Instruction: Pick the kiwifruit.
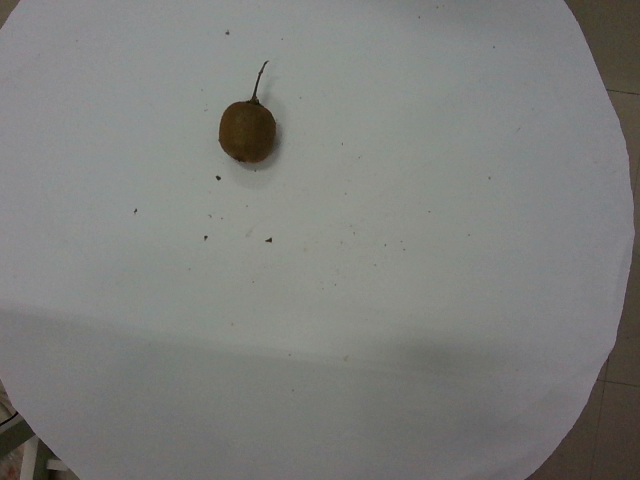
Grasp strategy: vertical